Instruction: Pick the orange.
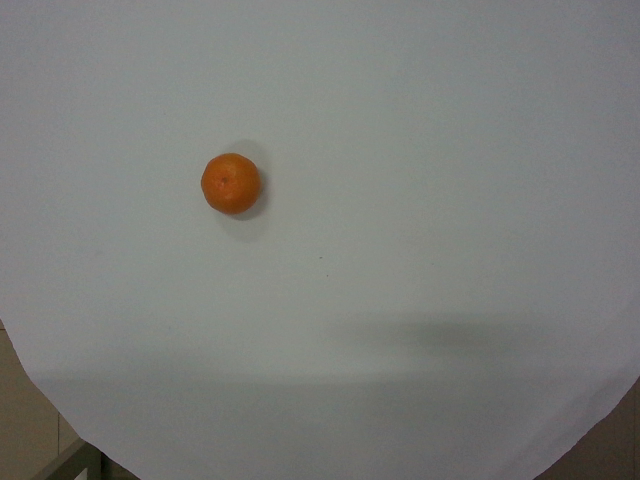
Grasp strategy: vertical